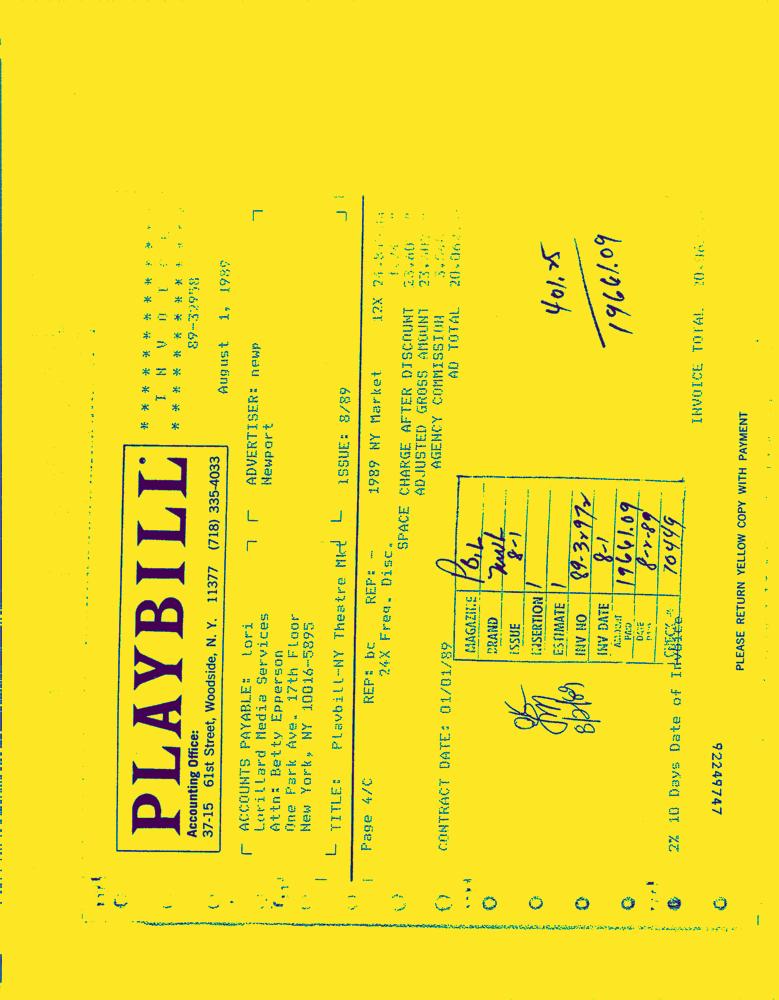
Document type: Invoice-Doc